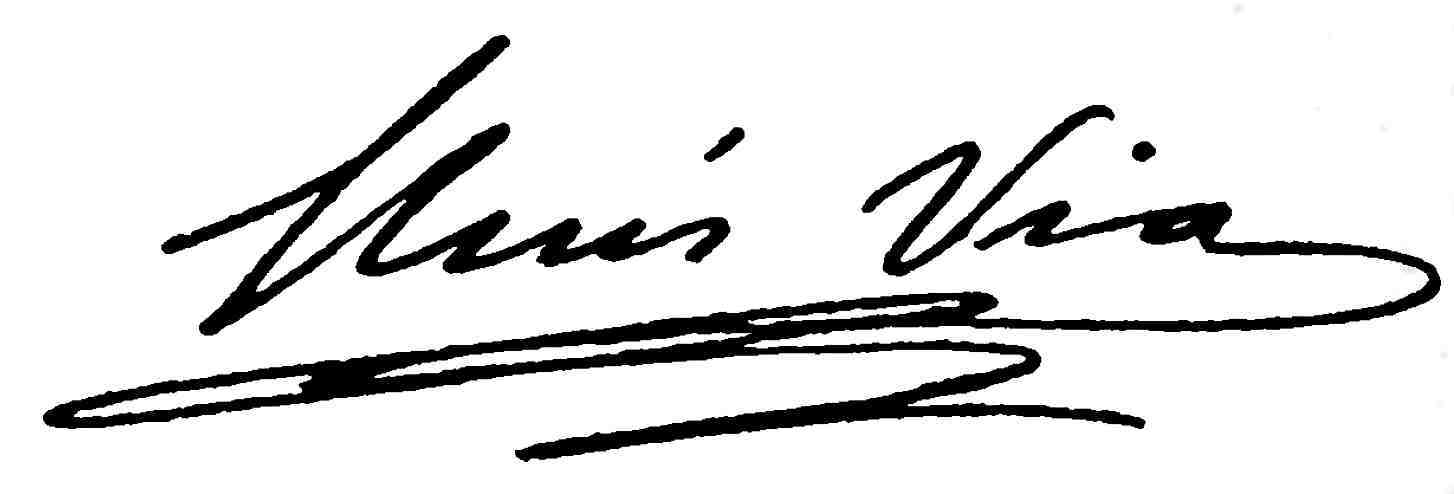
Signature of: lluís via i pagès